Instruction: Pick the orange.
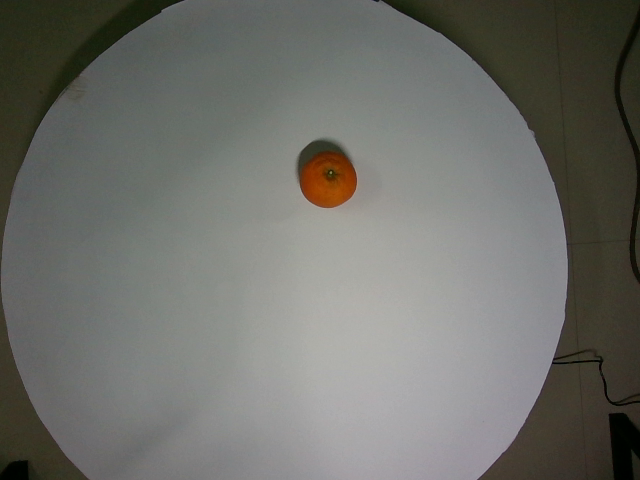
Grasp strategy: vertical